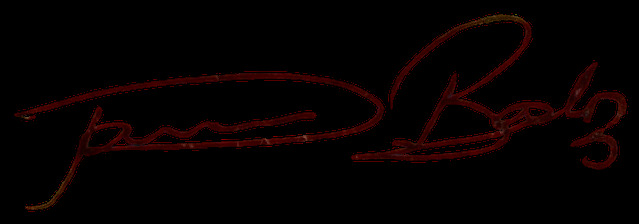
Signature of: parveen babi